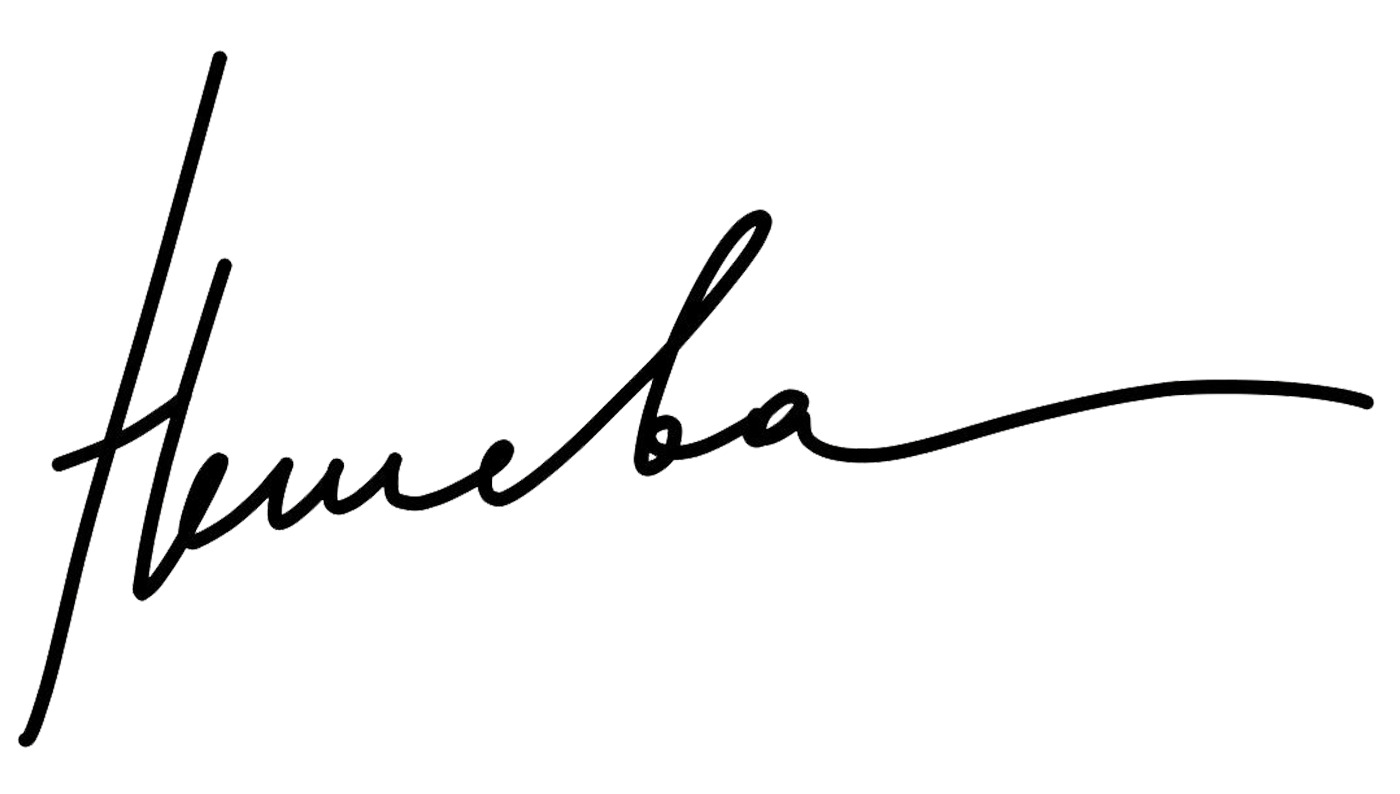
Signature of: ulyana nesheva